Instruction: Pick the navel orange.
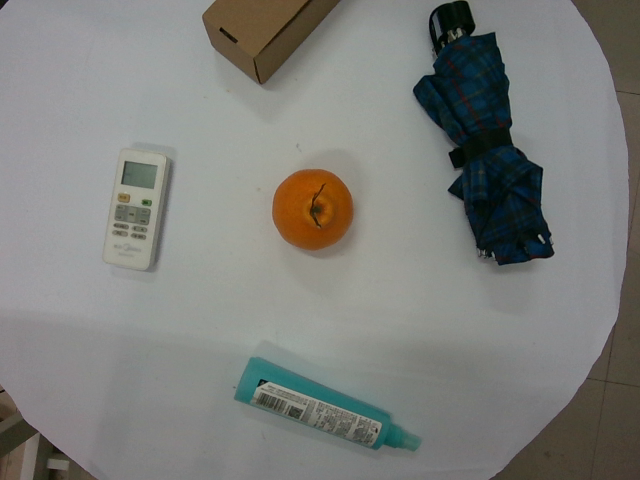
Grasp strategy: vertical